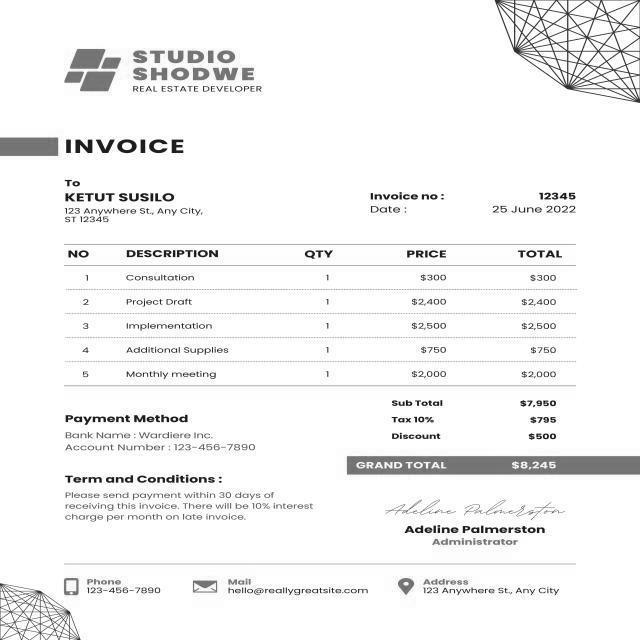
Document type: Invoice